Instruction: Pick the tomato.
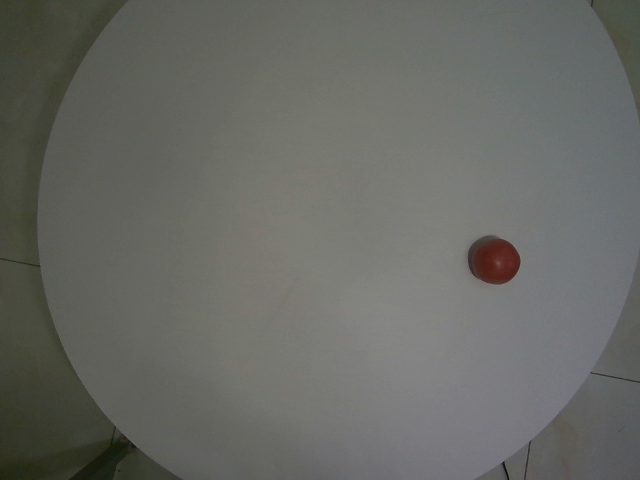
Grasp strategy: vertical